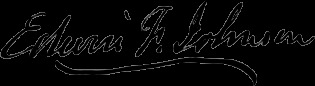
Signature of: edwin ferry johnson